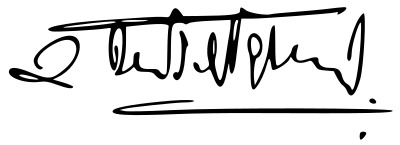
Signature of: chirapravati voradej